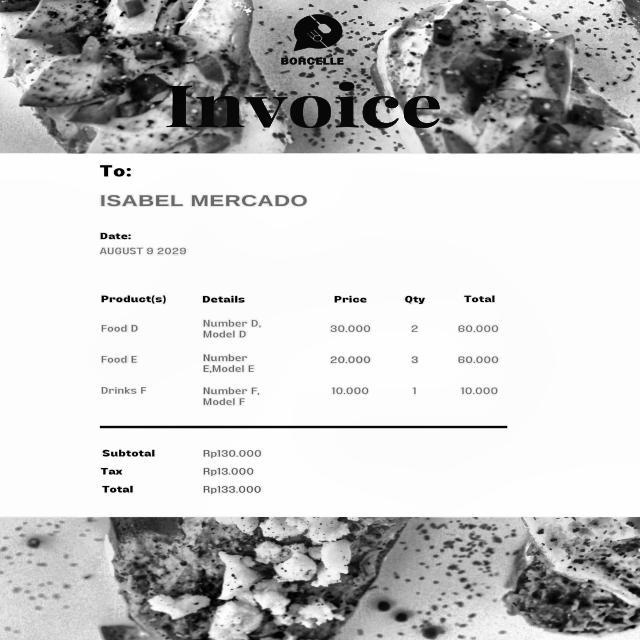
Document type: Invoice